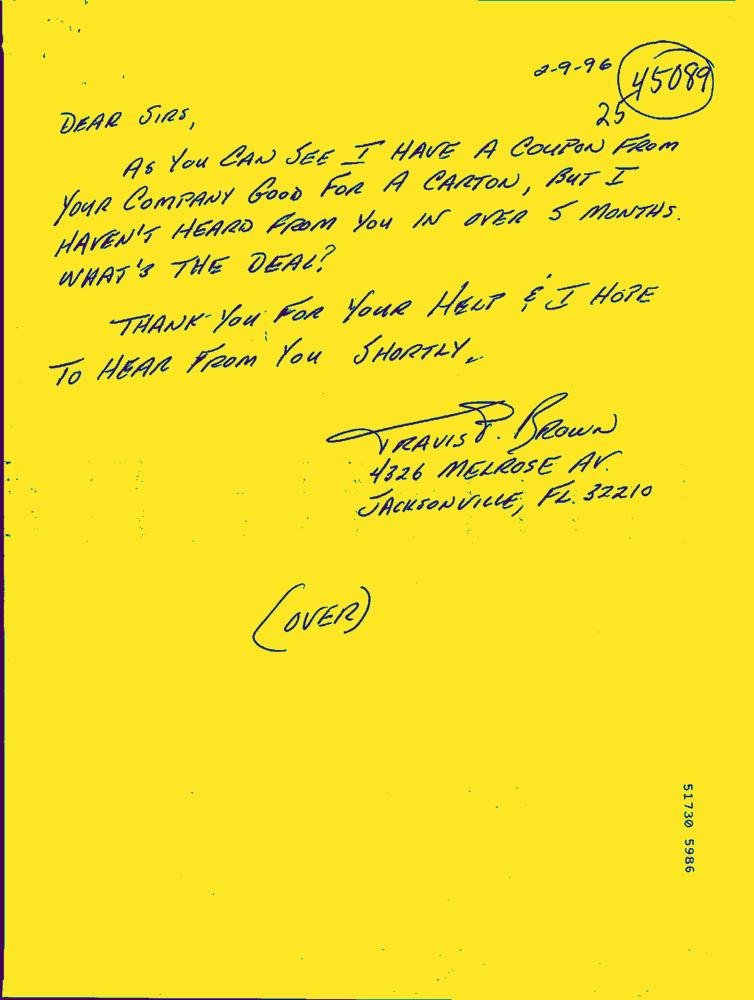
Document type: Hand-Written